Question: What is the main concern?
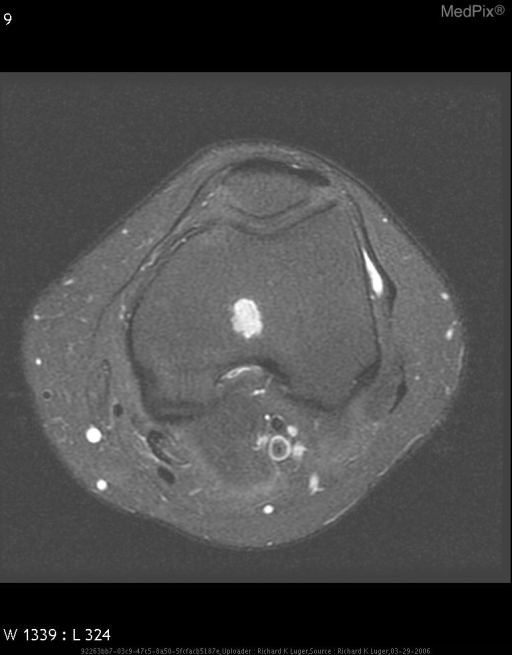
Answer: The findings suggest Radiographic images demonstrated normal anatomy.
MRI demonstrated a left MCL injury
Incidental finding on MRI demonstrated a 13x18mm mass located centrally in the left distal femoral metaphysis. It had distinct borders, did not extend to cortical bone, and was well circumscribed. There were no calcifications noted.. 13x18mm lobulated mass. The patient might have a history of The patient is a 31 year old AAF who, after twisting her knee while running, initially presented with a one month history of focal pain and stiffness to the medial aspect of the left knee. During workup, an enchondroma was identified on MRI..